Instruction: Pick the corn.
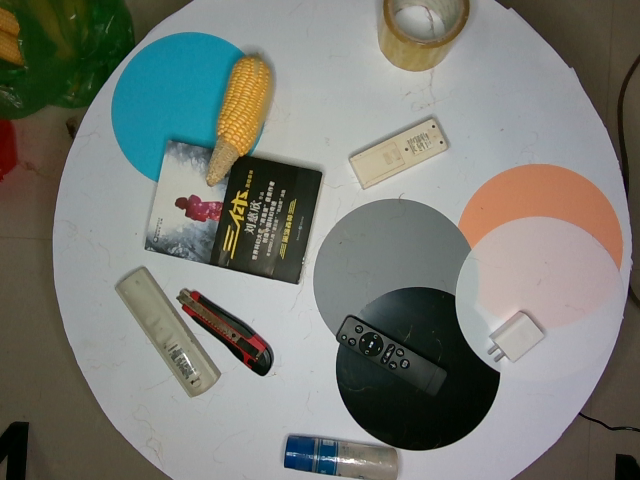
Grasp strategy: vertical